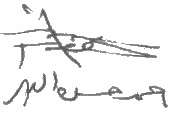
Signature of: ahmed hassan al bakr